Question: How is the history relevant to the case?
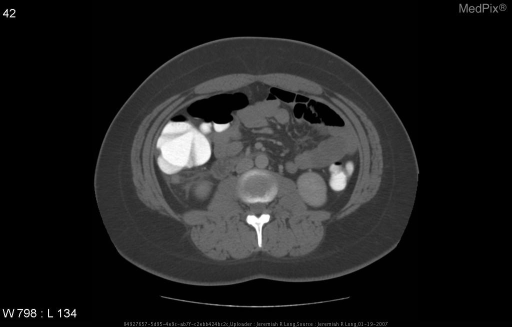
Answer: The patient's history of 17 year old female presented to the emergency room with a 12 hour history of abdominal pain that began in her periumbilical region and progressed to the right mid abdomen. is key in understanding the case.